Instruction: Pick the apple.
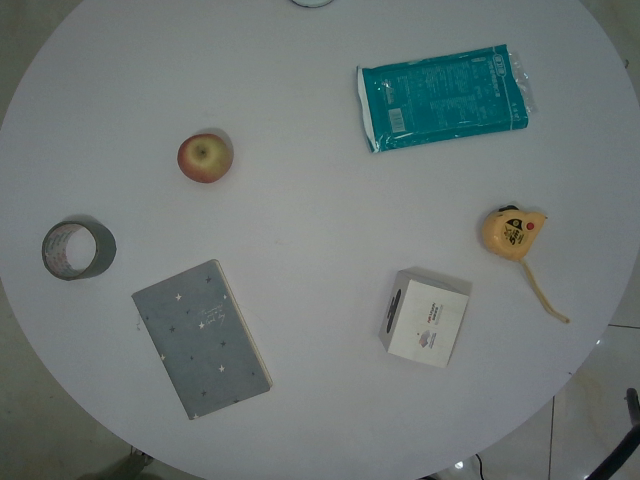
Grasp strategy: vertical